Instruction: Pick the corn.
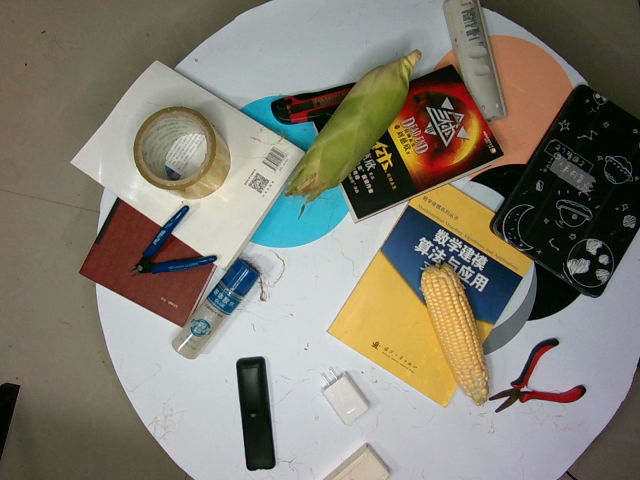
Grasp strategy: vertical